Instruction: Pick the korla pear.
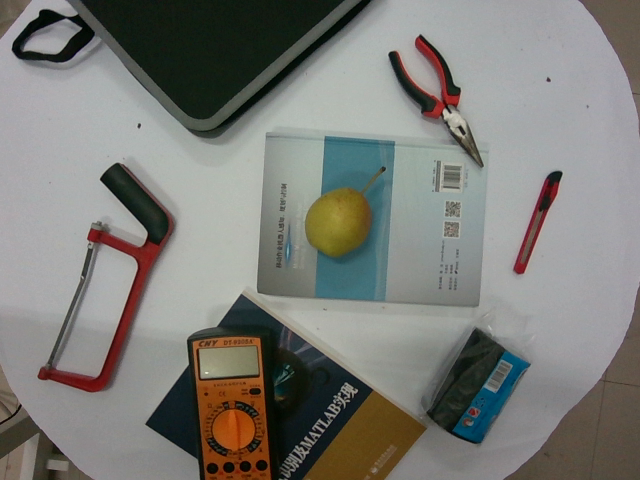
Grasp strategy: vertical